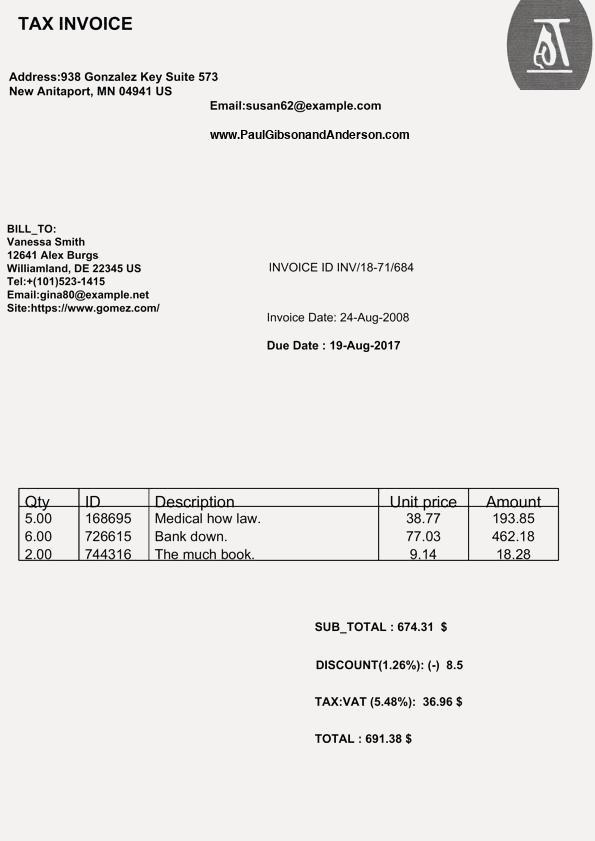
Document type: Invoice